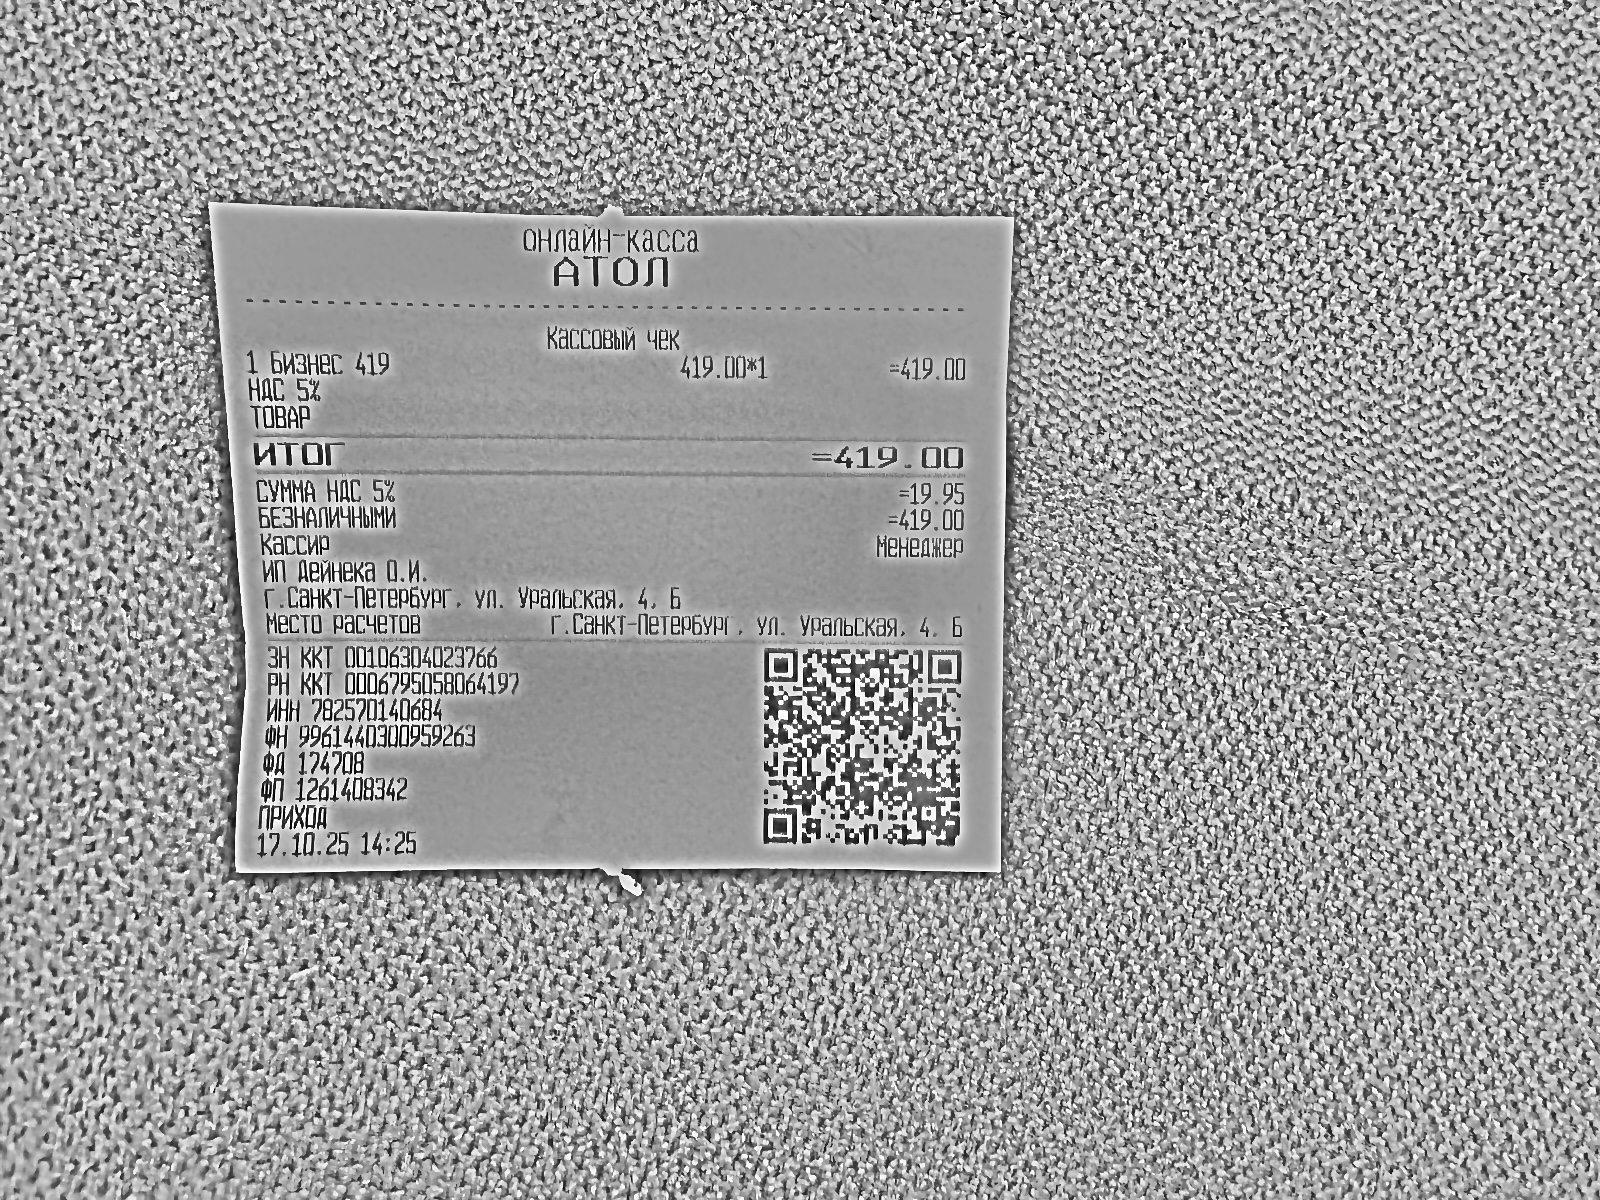
Продавец: ИП Дейнека О.И.
ИНН: 782570140684
Дата: 17.10.25
Товары: 1 Бизнес 419
Количество: 1
Цена: 419.00
Сумма: 419.00
Итого: 419.00